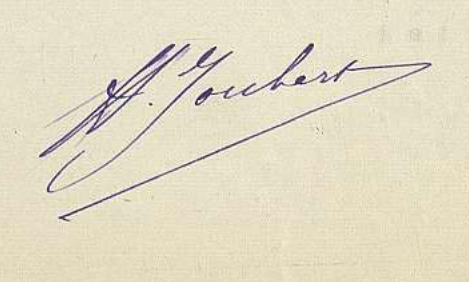
Signature of: charles joubert